Question: What could the diagnosis suggest?
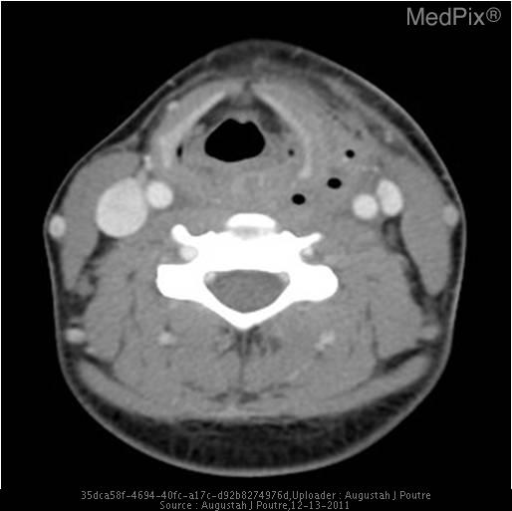
Answer: The possible diagnosis includes Deep space neck abscess
Necrotic lymph node
Infrahyoid thyroglossal duct cyst
Thyroid abscess
Squamous cell carcinoma
Thyroid carcinoma with local spread.